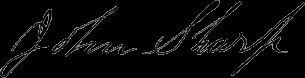
Signature of: john sharp